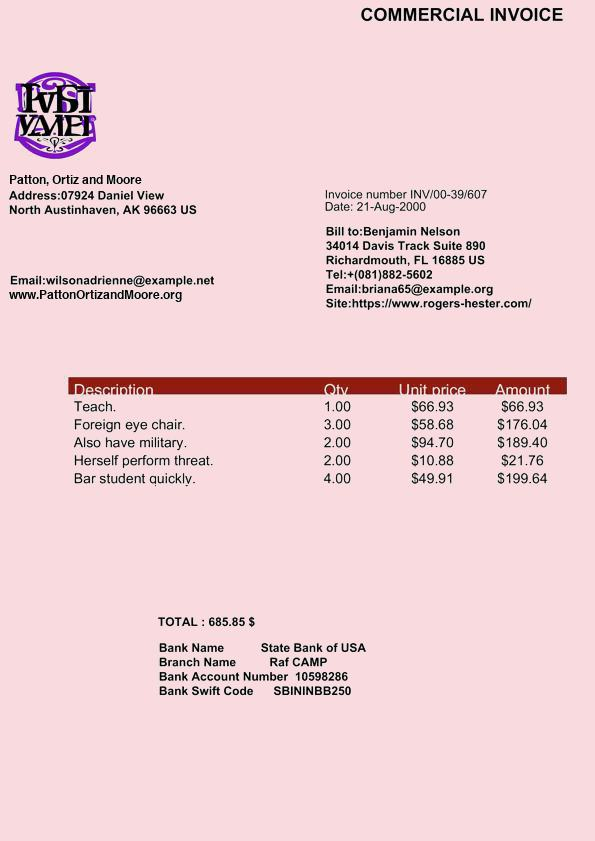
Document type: Invoice